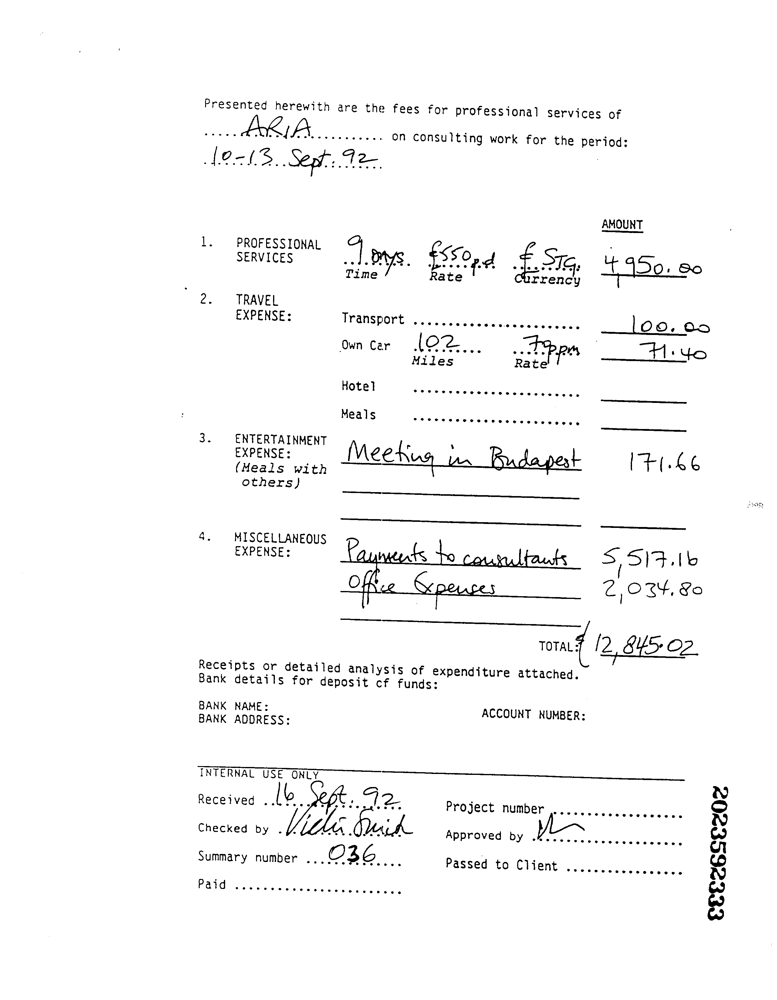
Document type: Invoice